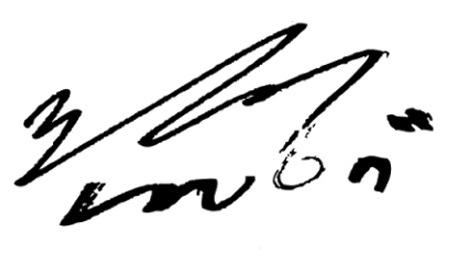
Signature of: ha sung woon